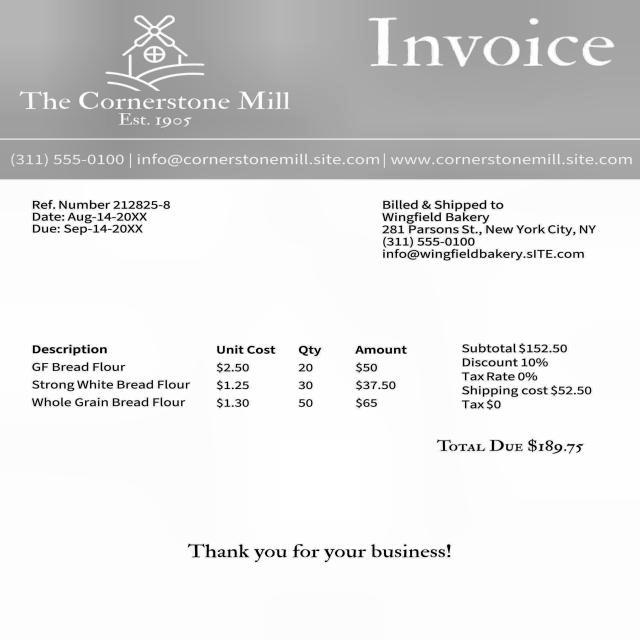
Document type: Invoice